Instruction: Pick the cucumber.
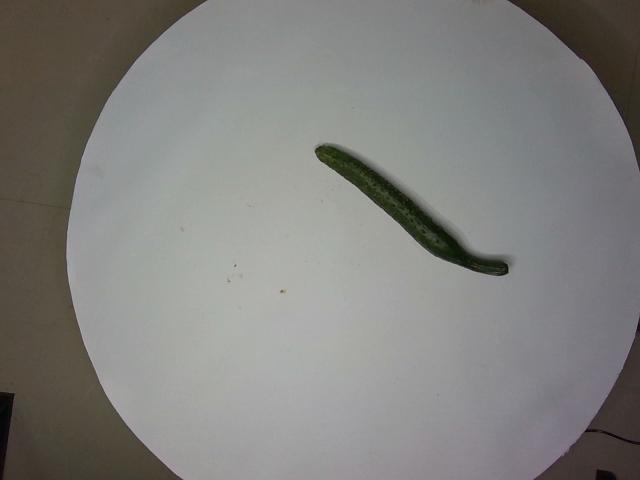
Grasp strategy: vertical